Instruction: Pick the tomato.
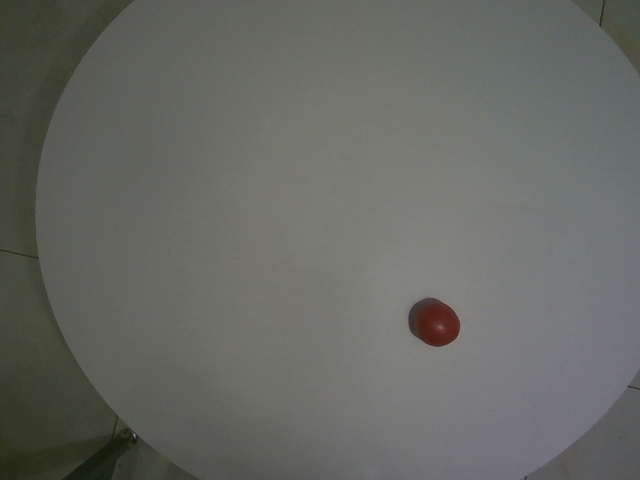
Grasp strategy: vertical